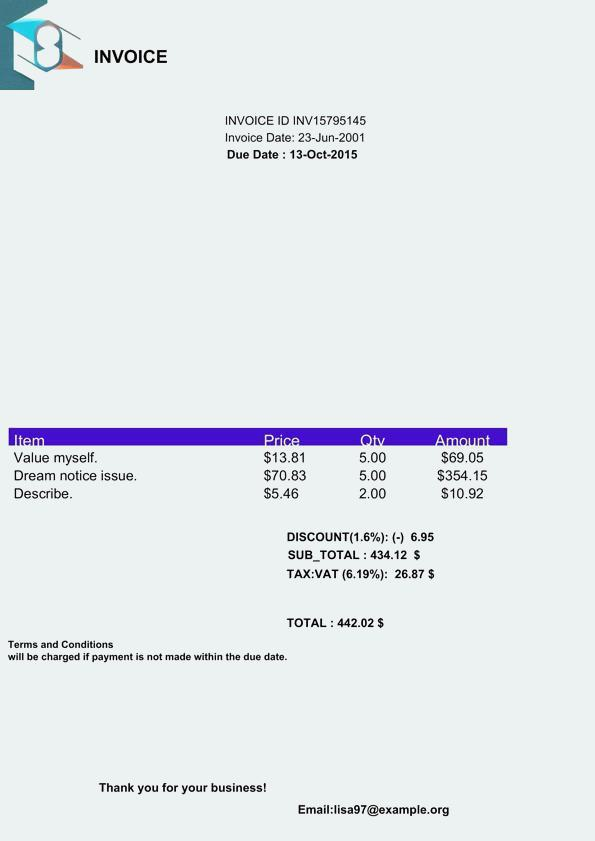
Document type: Invoice